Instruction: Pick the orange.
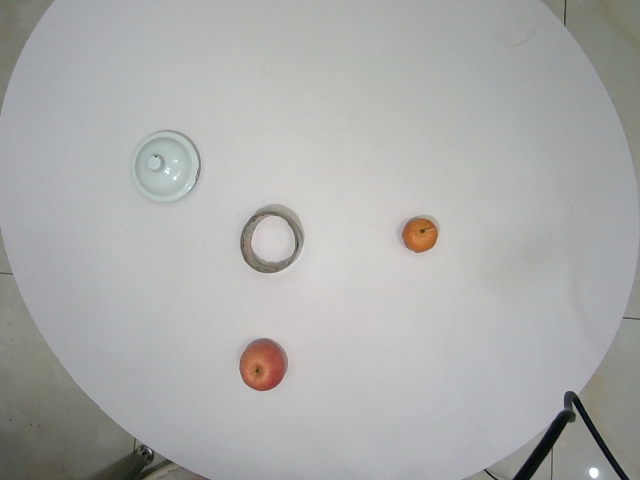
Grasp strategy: vertical